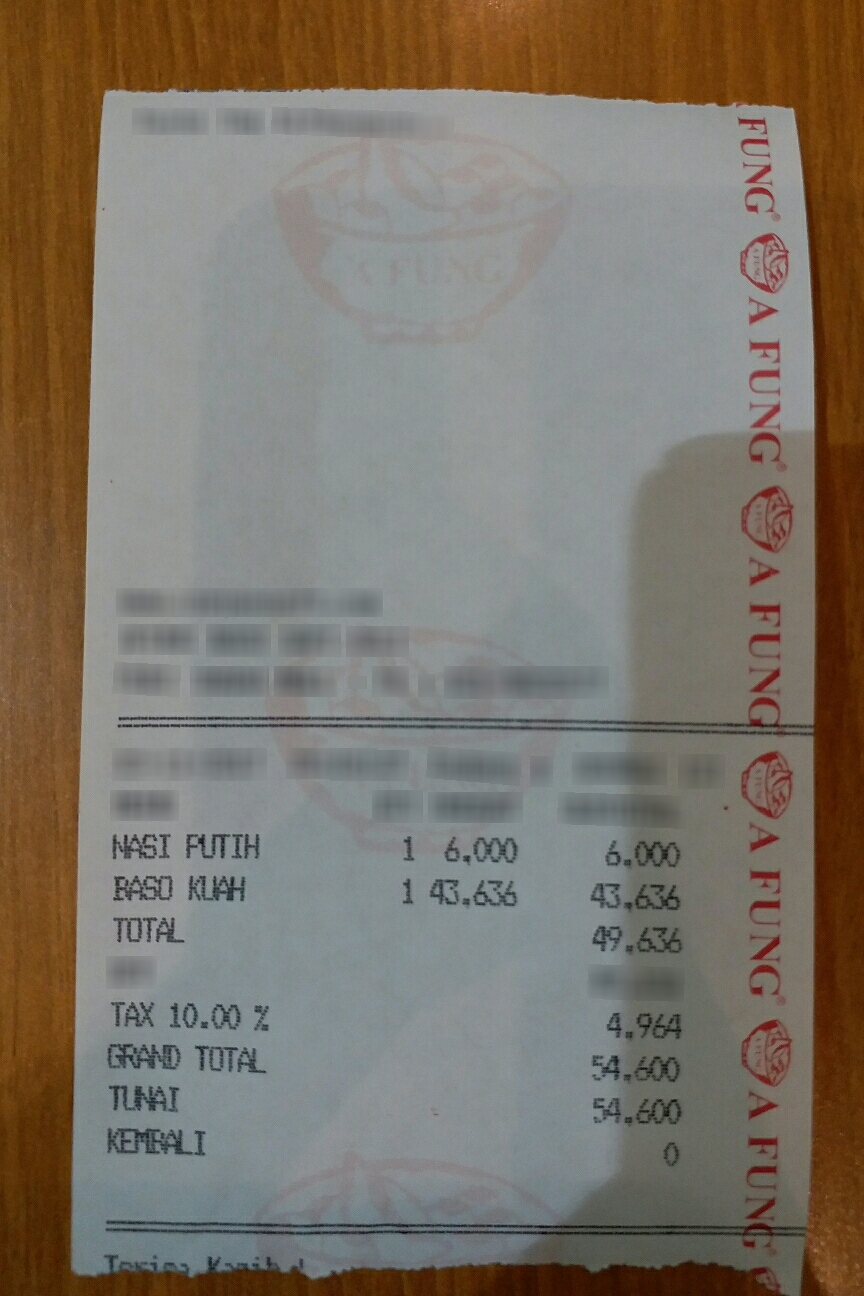
Number of items: 2
Subtotal: 49,636
Tax: 4,964
Total: 54,600
OCR text regions:
text: NASI
text: PUTIH
text: 1
text: 6,000
text: 6.000
text: BASO
text: KUAH
text: 1
text: 43,636
text: 43,636
text: TOTAL
text: 49,636
text: TAX
text: 10.00
text: %
text: 4,964
text: GRAND
text: TOTAL
text: 54,600
text: TUNAI
text: 54.600
text: KEMBALI
text: 0